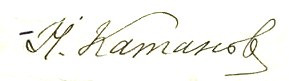
Signature of: nikolai katanov